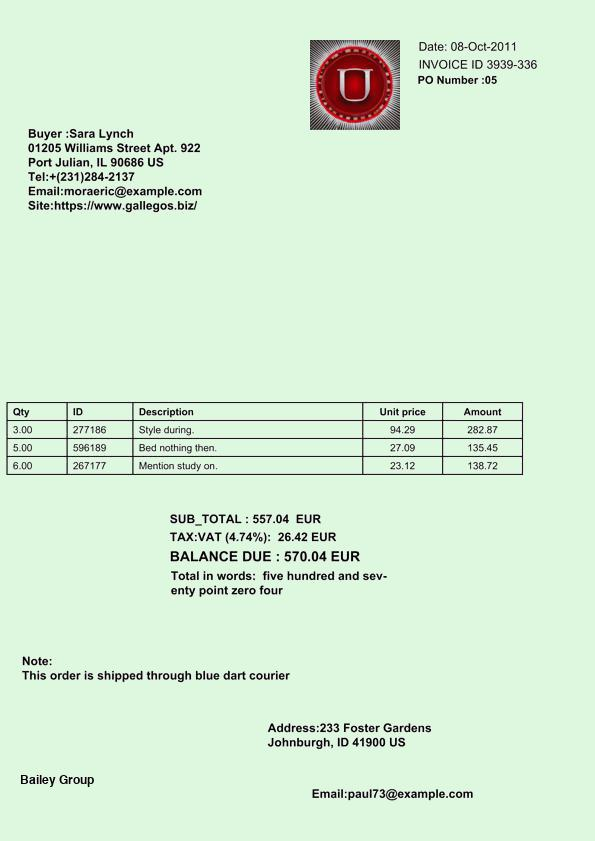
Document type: Invoice